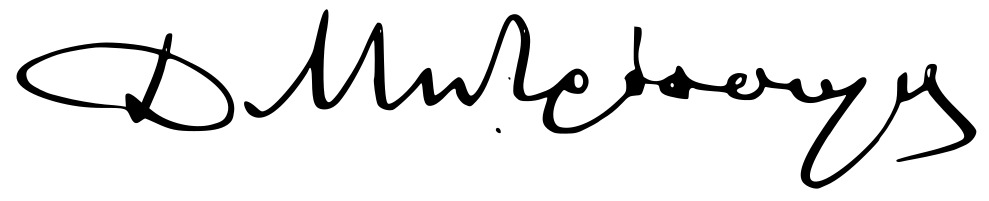
Signature of: dimitri mitropoulos